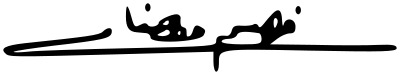
Signature of: fhīm mʿḍād